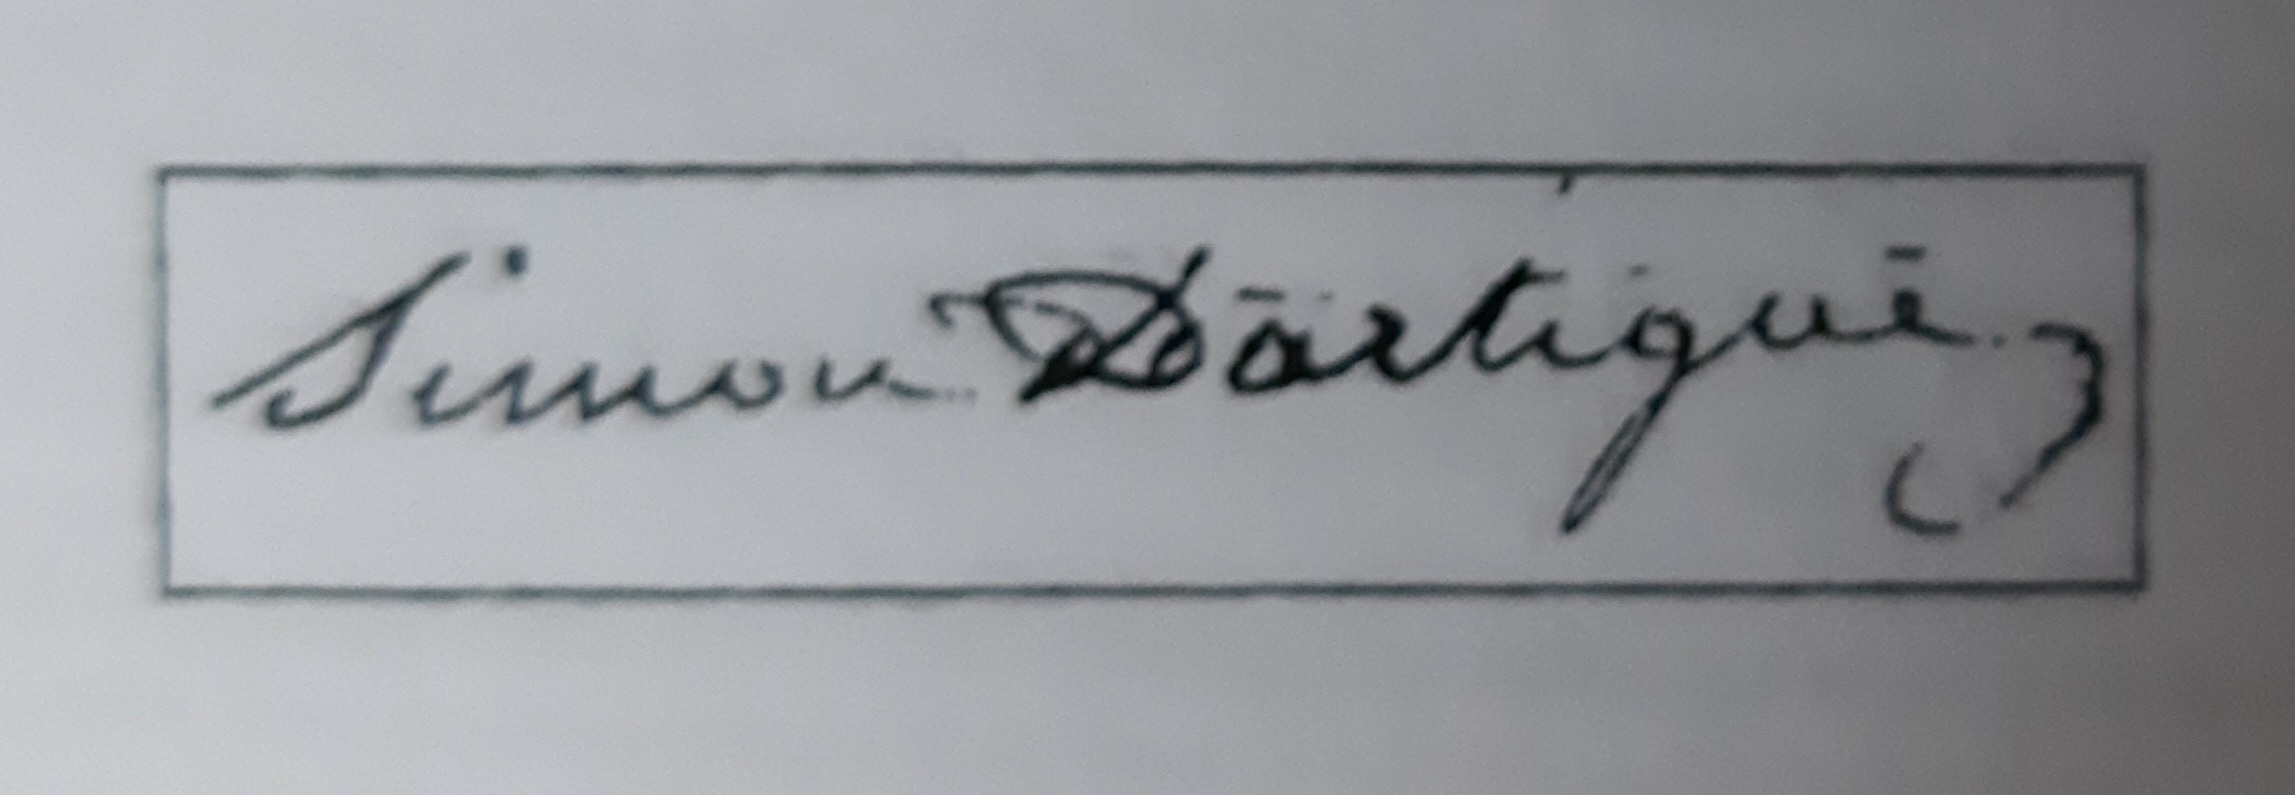
Signature of: simon d artigues